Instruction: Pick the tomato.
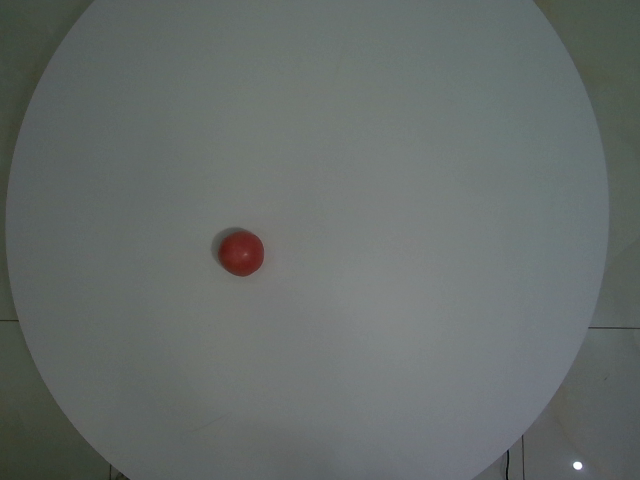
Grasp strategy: vertical